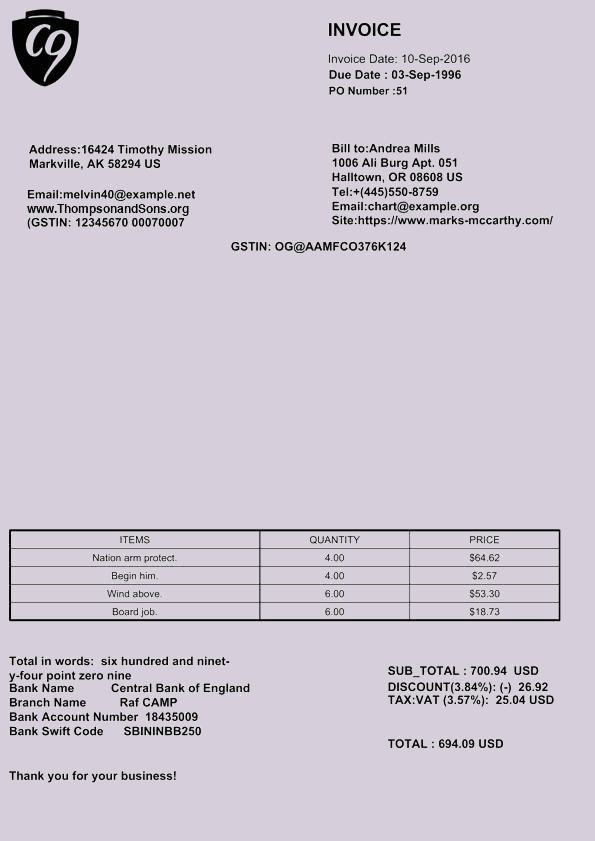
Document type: Invoice